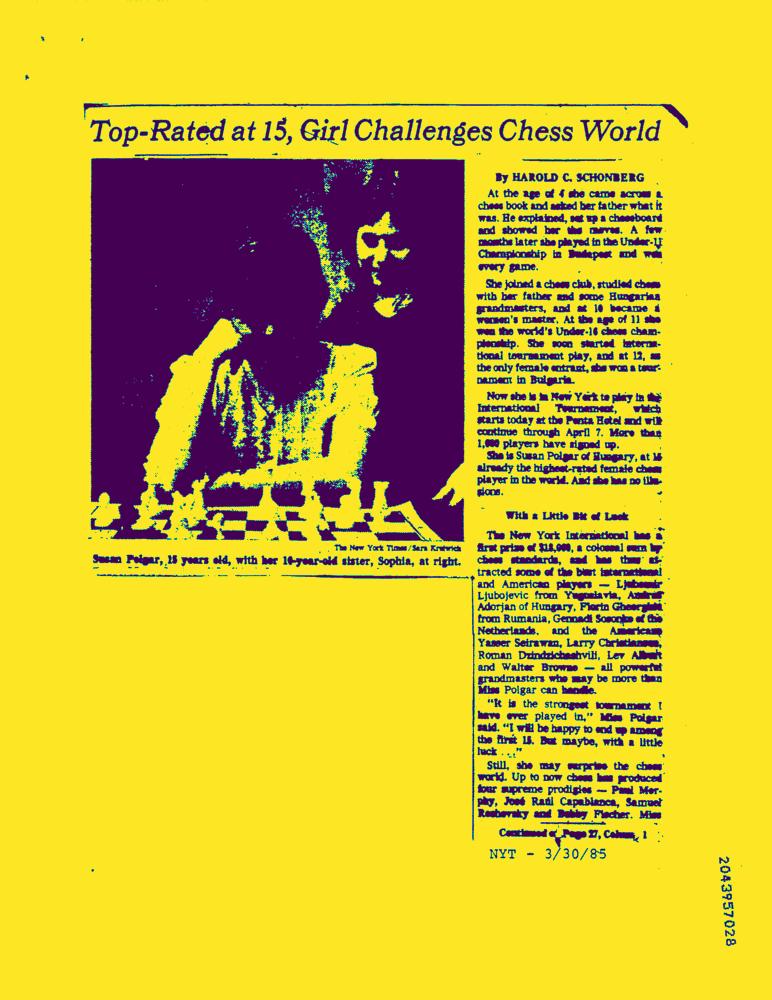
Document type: News-Article